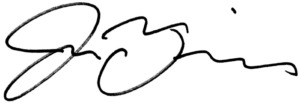
Signature of: joe timmons